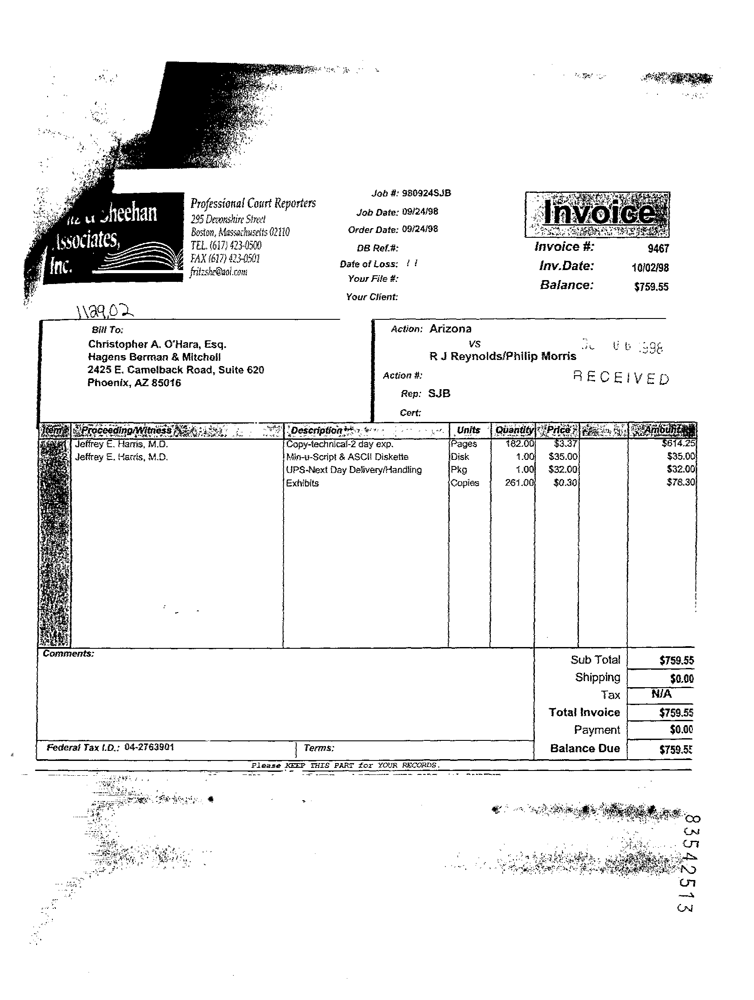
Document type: Invoice